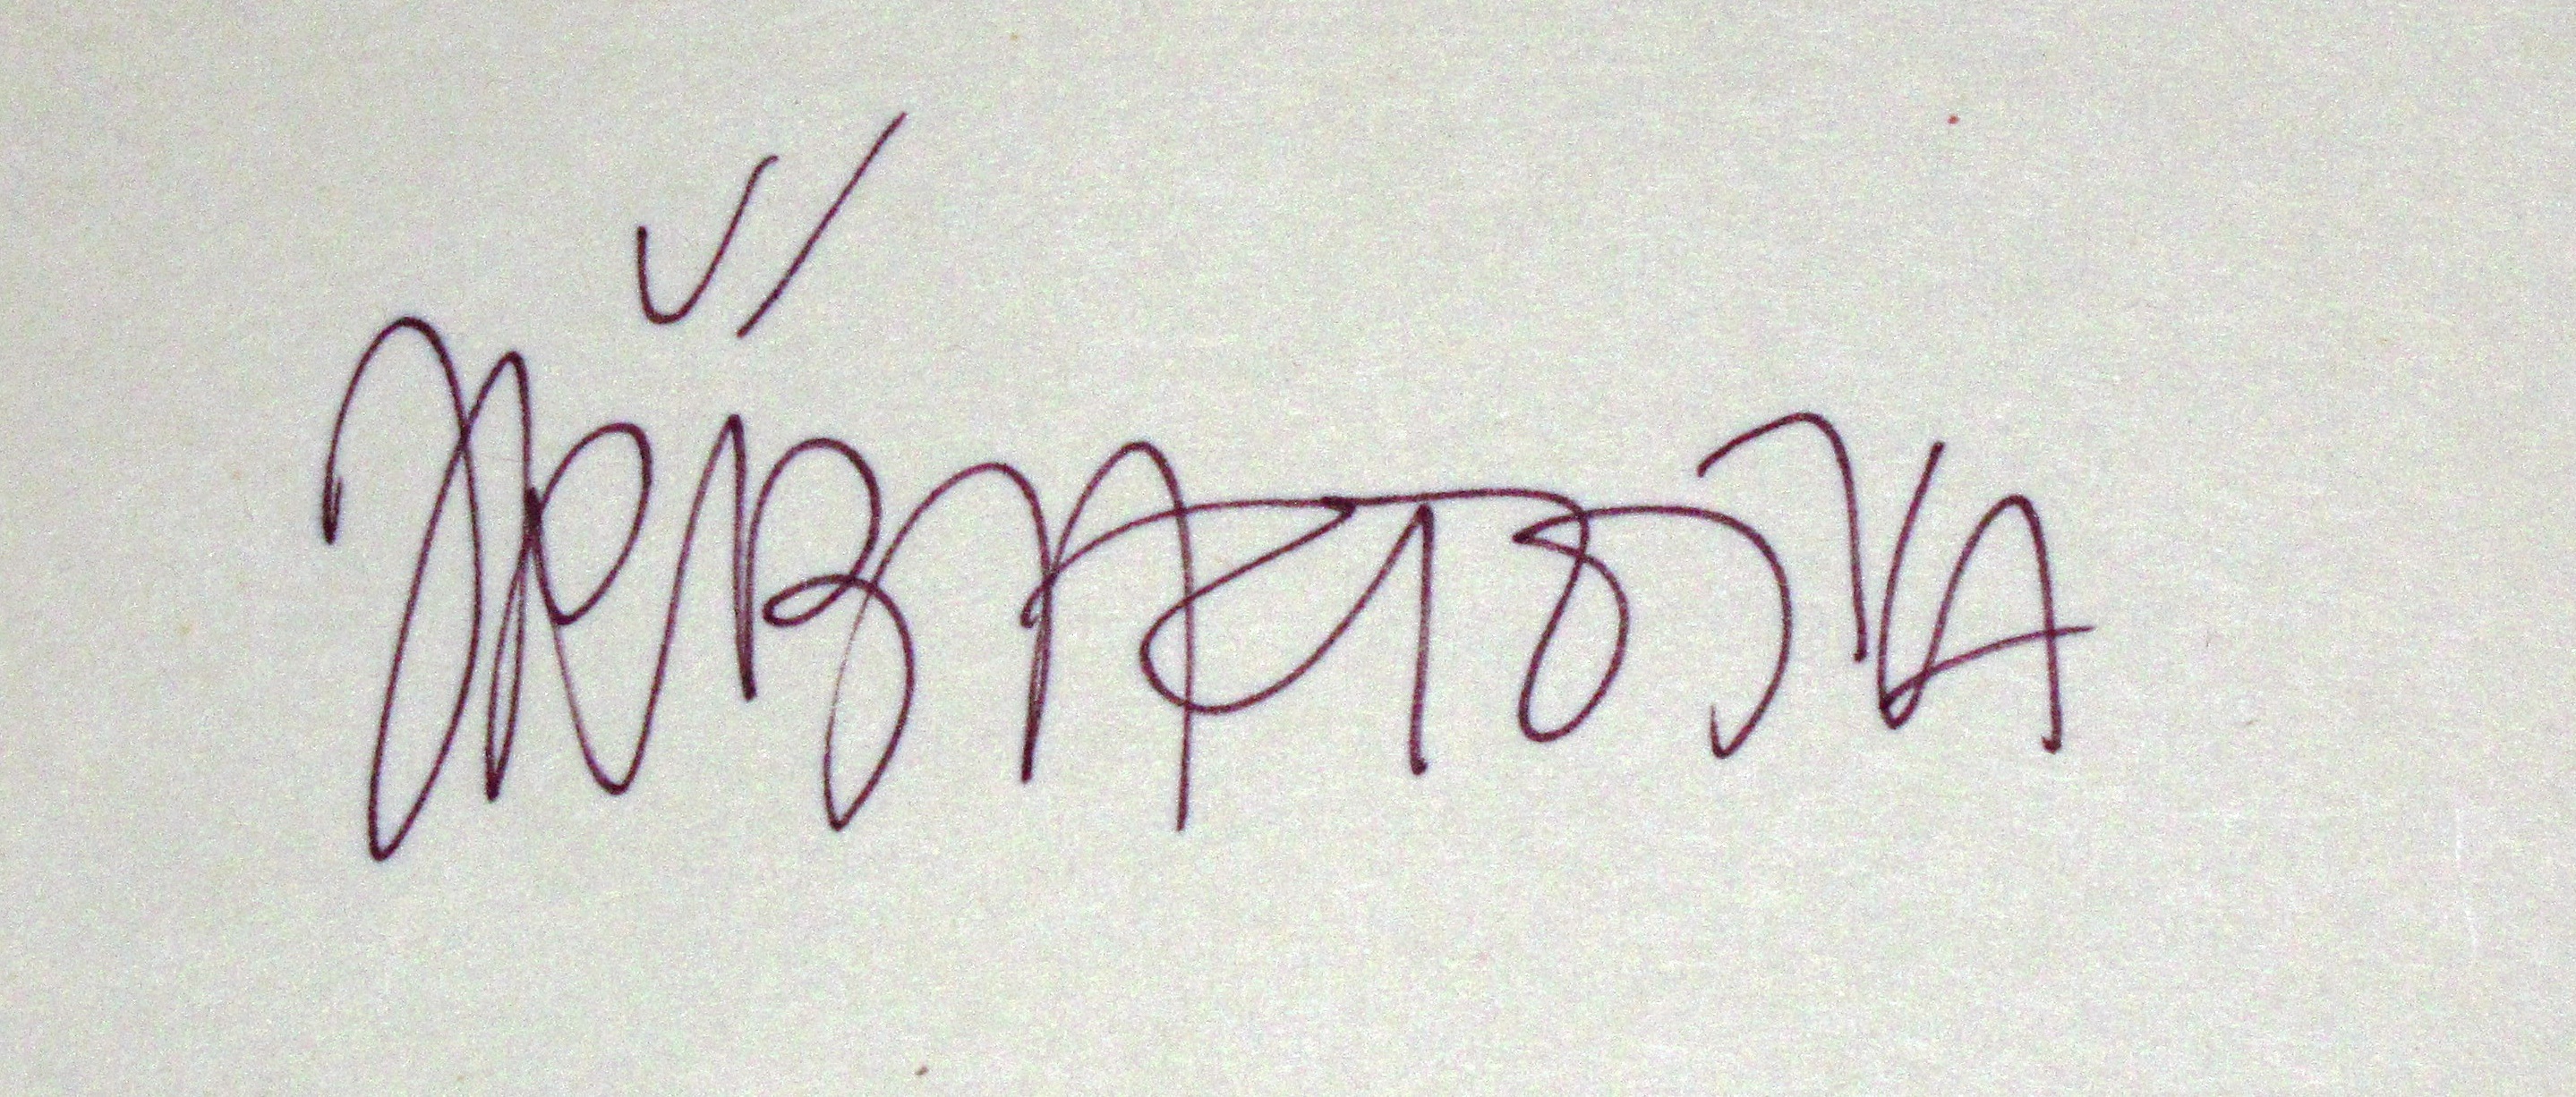
Signature of: jiří bartoška